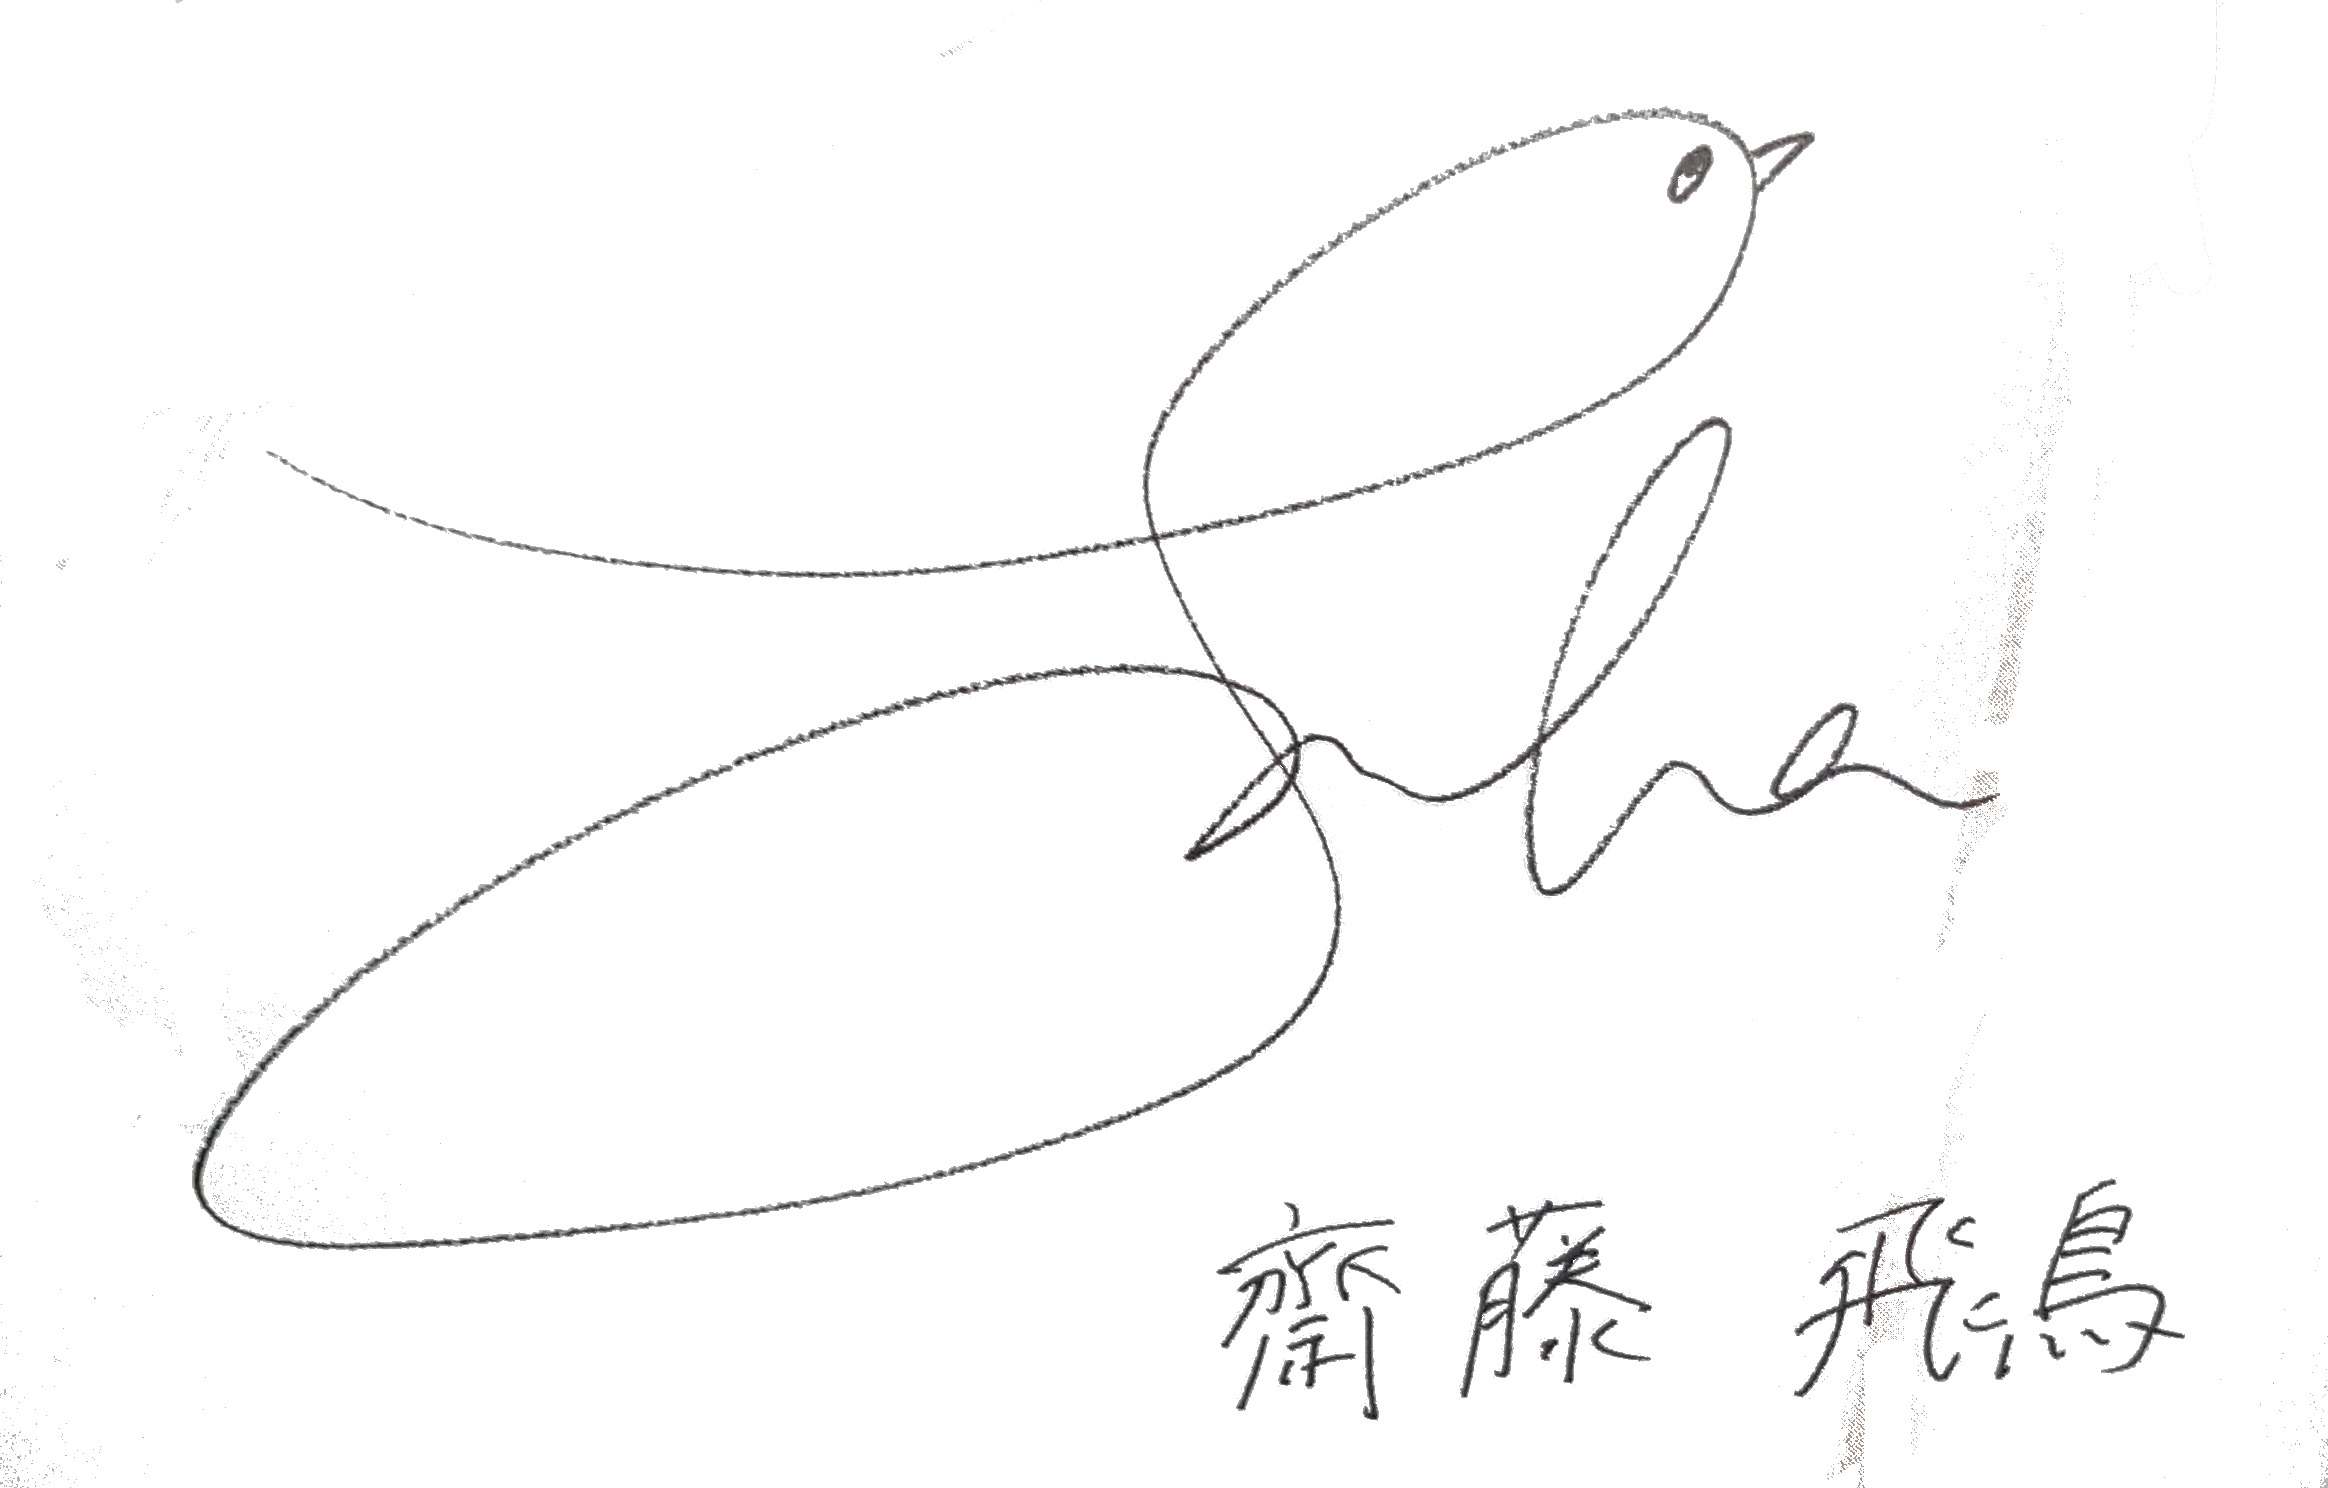
Signature of: asuka saitō